Question: What is the property identification or parcel number listed?
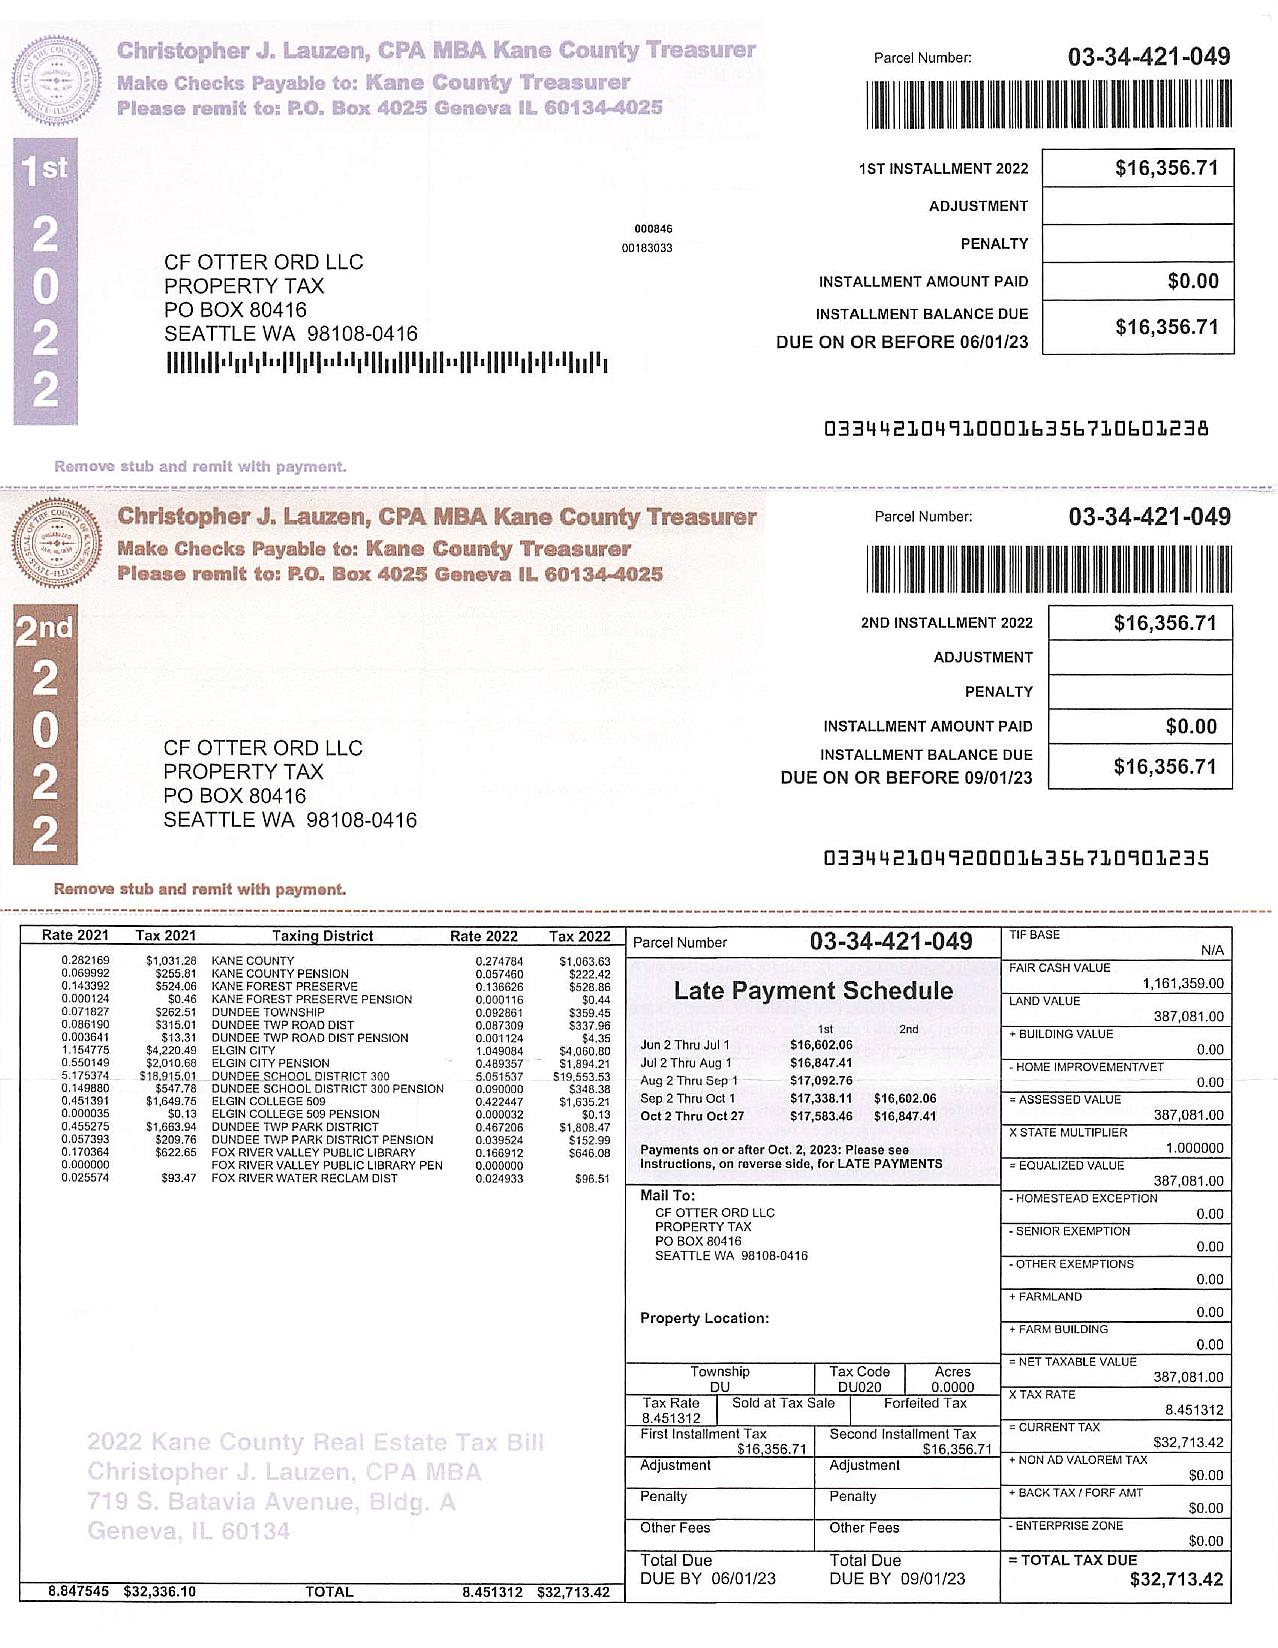
Answer: "03-34-421-049"